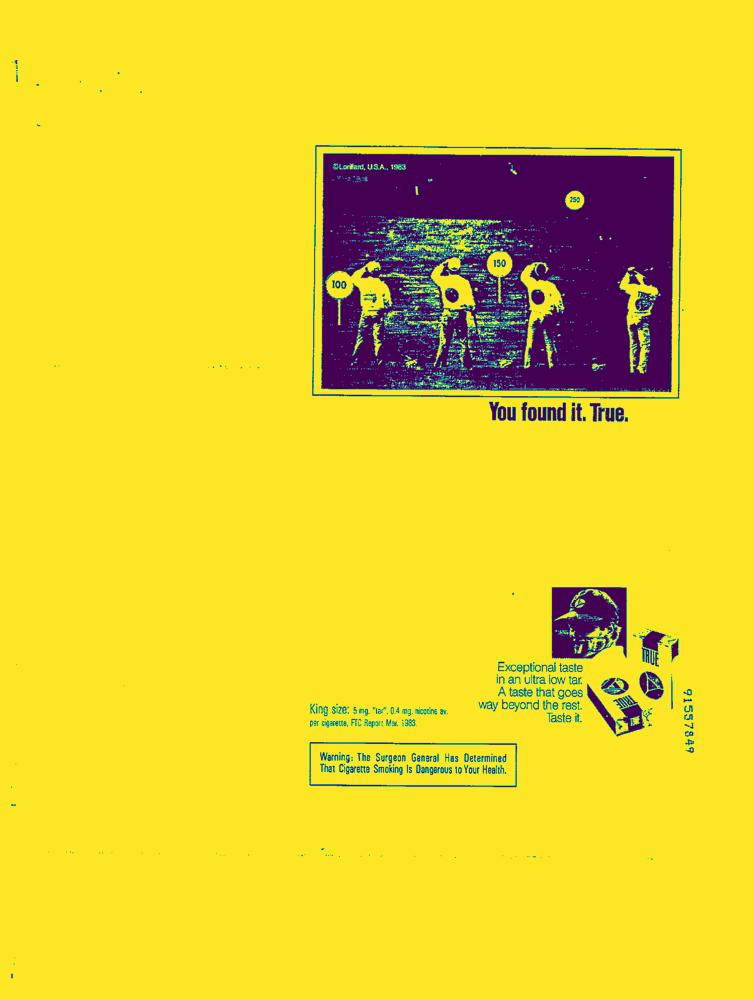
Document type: AD